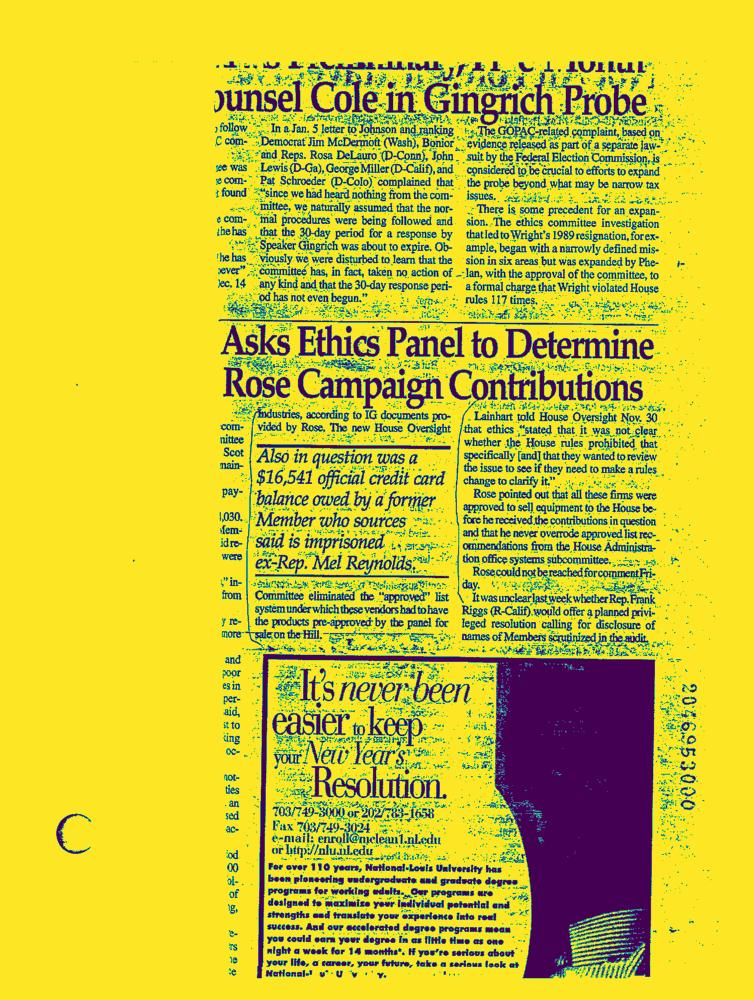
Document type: News-Article